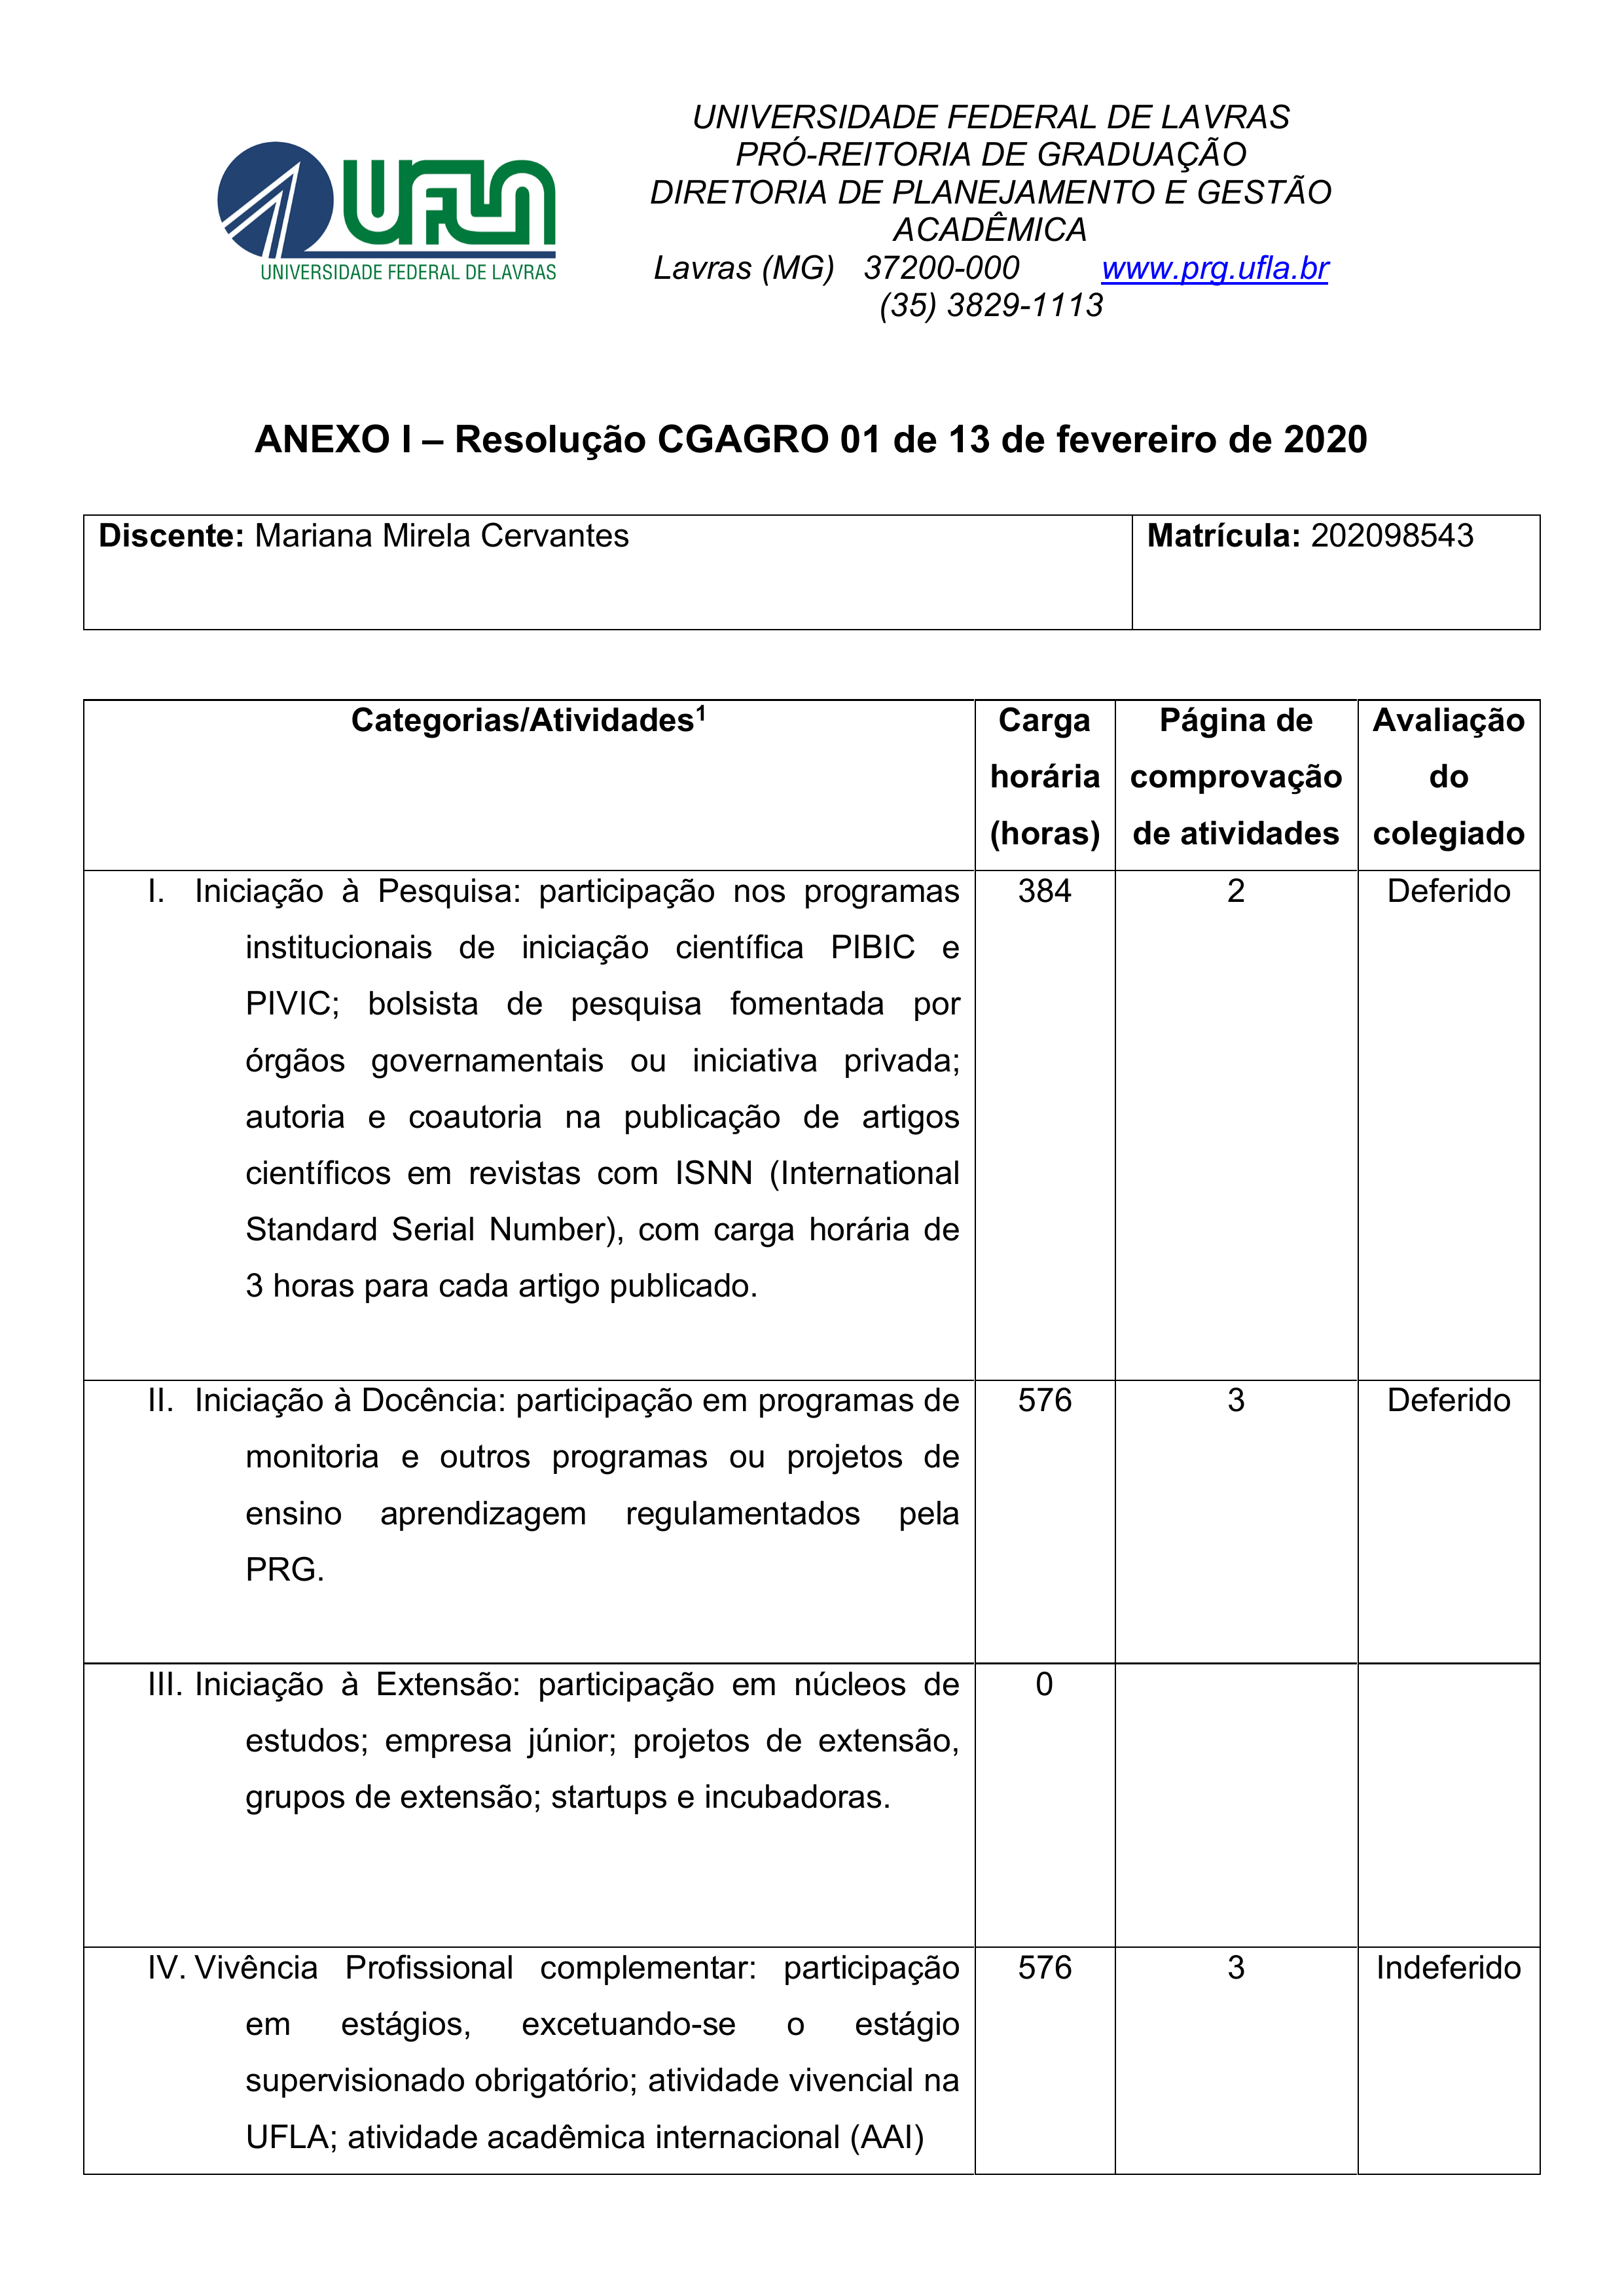
UNIVERSIDADE FEDERAL DE LAVRAS
PRÓ-REITORIA DE GRADUAÇÃO
UFLA
DIRETORIA DE PLANEJAMENTO E GESTÃO ACADEMICA
Lavras (MG) 37200-000
www.prq.ufla.br
UNIVERSIDADE FEDERAL DE LAVRAS
(35) 3829-1113
ANEXO I — Resolução CGAGRO 01 de 13 de fevereiro de 2020
Matrícula:
202098543
Discente:
Mariana Mirela Cervantes
Categorias/Atividades’
I. Iniciação à Pesquisa: participação nos programas institucionais de iniciação científica PIBIC e PIVIC; bolsista de pesquisa fomentada por órgãos governamentais ou iniciativa privada; autoria e coautoria na publicação de artigos científicos em revistas com ISNN (International Standard Serial Number), com carga horária de 3 horas para cada artigo publicado.
Deferido
384
2
II. Iniciação à Docência: participação em programas de monitoria e outros programas ou projetos de ensino aprendizagem  regulamentados pela PRG.
Deferido
576
3
III. Iniciação à Extensão: participação em núcleos de estudos; empresa júnior; projetos de extensão, grupos de extensão; startups e incubadoras.
0
IV. Vivência Profissional complementar: participação em  estágios, excetuando-se o  estágio supervisionado obrigatório; atividade vivencial na UFLA; atividade acadêmica internacional (AAI)
Indeferido
576
3
Página de comprovação de atividades
Carga horária (horas)
Avaliação do colegiado